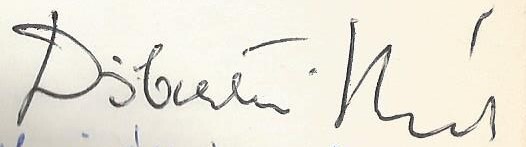
Signature of: kornél döbrentei